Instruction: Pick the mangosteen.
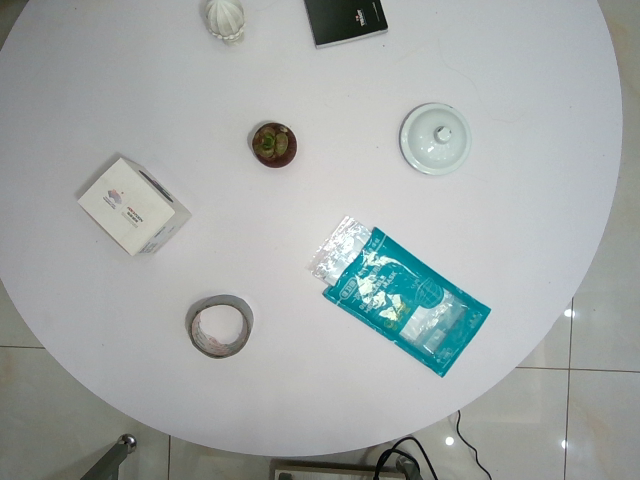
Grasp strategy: vertical